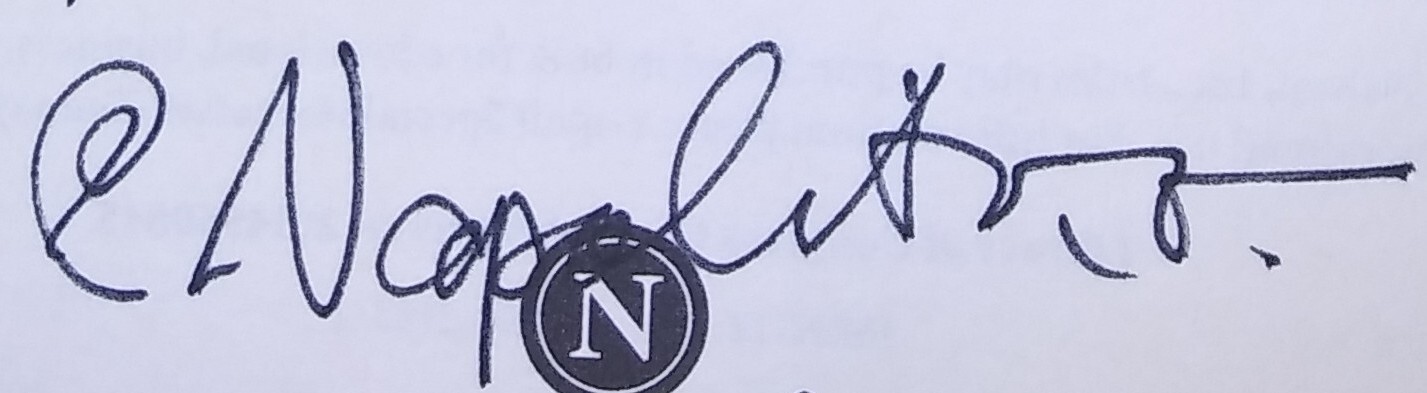
Signature of: andrew napolitano